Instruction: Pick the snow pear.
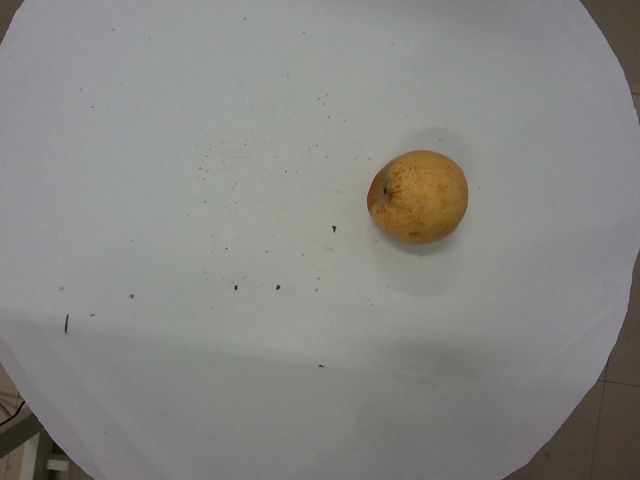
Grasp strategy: vertical